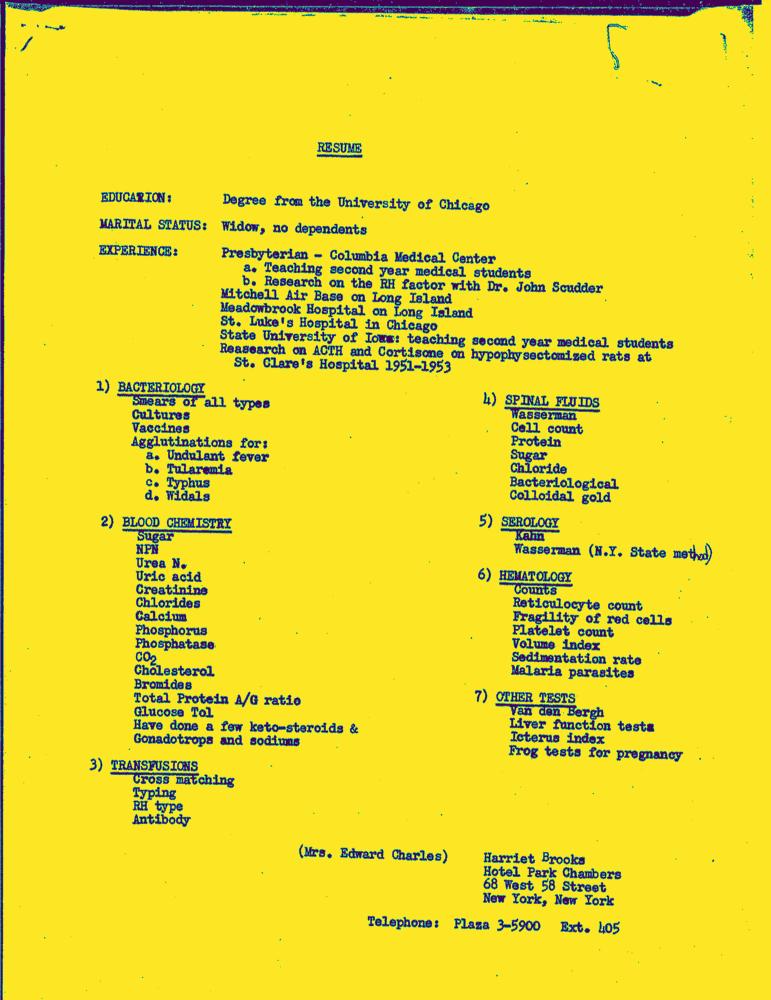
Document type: Resume-Doc